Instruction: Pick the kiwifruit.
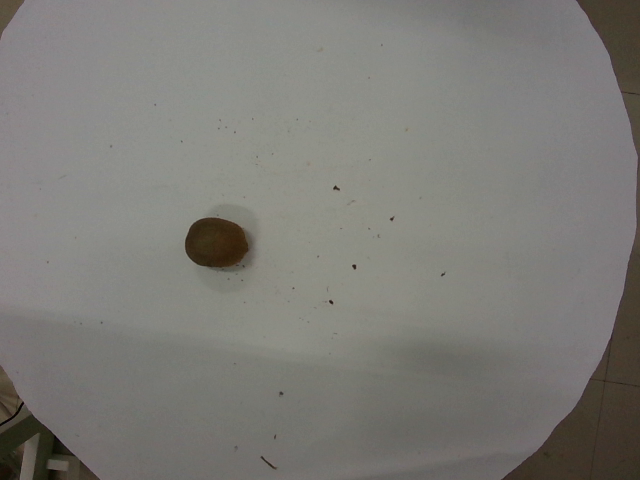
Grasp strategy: vertical